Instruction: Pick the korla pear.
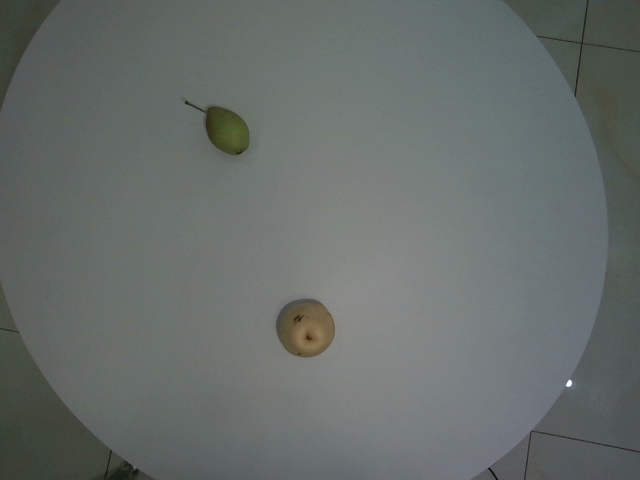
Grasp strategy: vertical